Question: How does the patient history play a role?
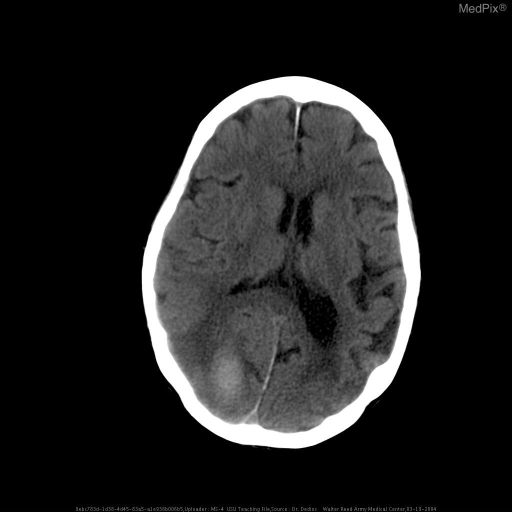
Answer: The patient's history of 89 y/o with past medical history significant for dementia and hypertension, noted to have altered mental status at home. is key in understanding the case.